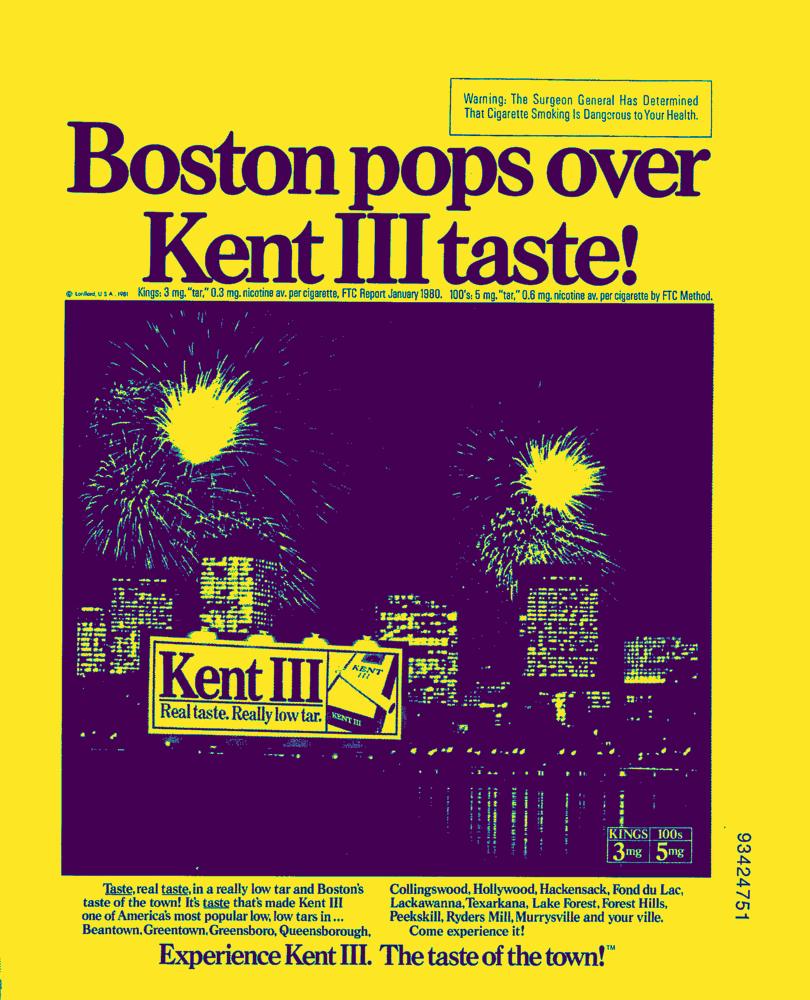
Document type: AD